Question: What appears to be the issue?
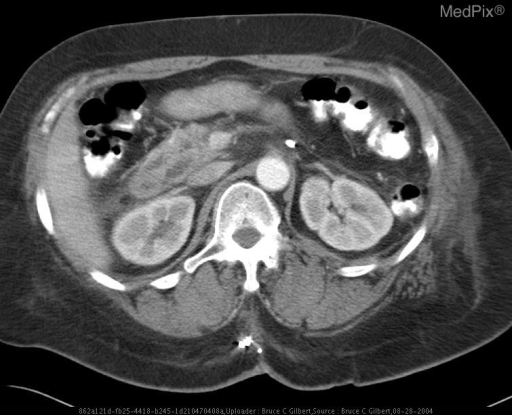
Answer: The findings suggest CT abdomen: parallel pancreatic ducts

MRCP: Dorsal duct of Santorini tranversely crossing the bile duct to enter the minor papilla.. Companion case - Notice the dilated parallel ducts within the pancreatic body seen in pancreatic divisum.. The patient might have a history of 45 year old male with recurrent pancreatitis. No history of alcohol use or gallstones..